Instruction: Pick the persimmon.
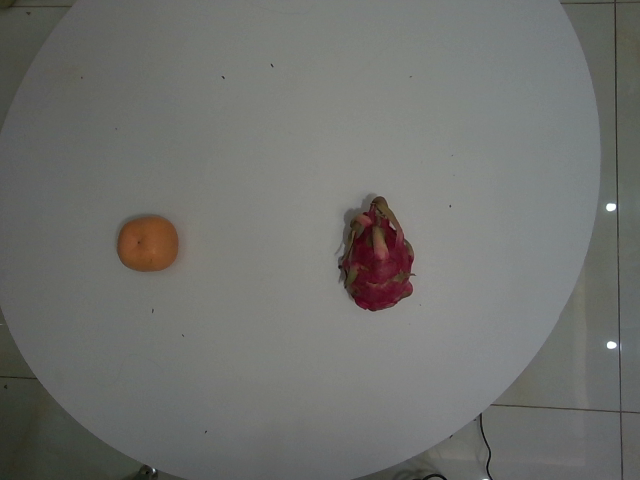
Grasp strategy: vertical